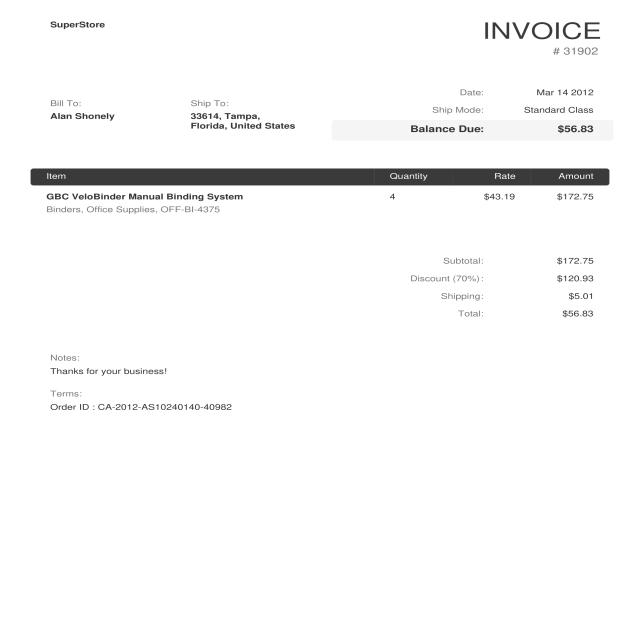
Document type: Invoice